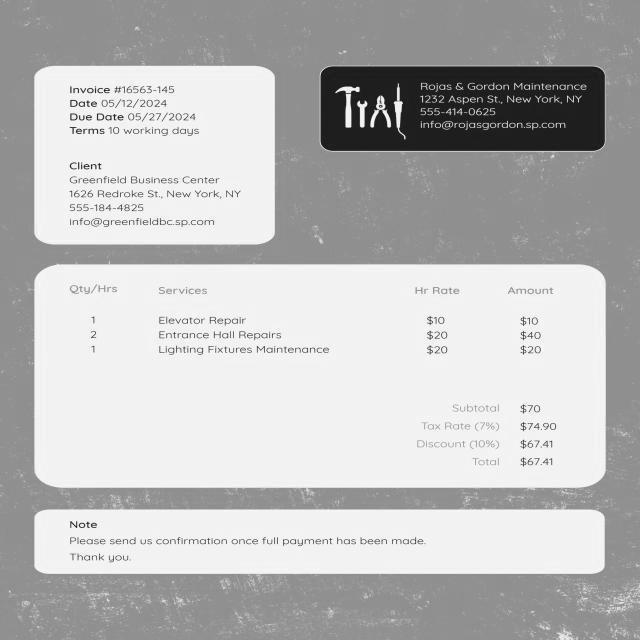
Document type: Invoice